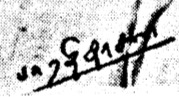
Signature of: bharathidasan